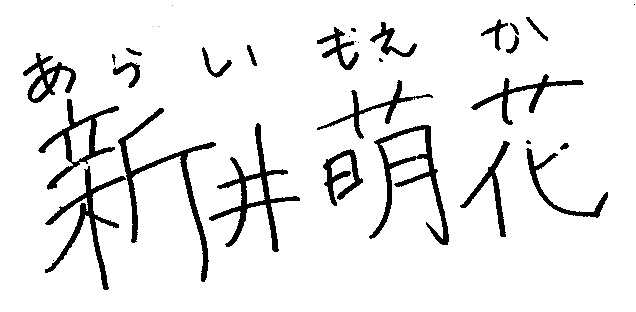
Signature of: moeka arai